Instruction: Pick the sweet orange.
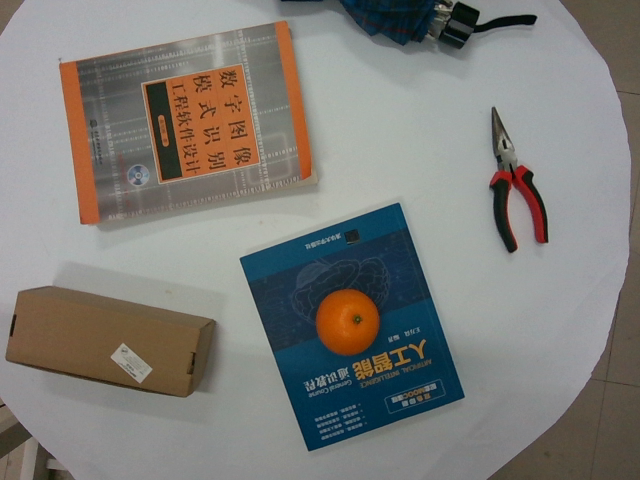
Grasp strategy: vertical